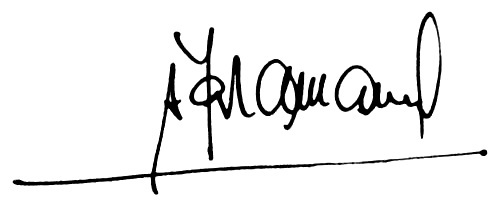
Signature of: antón avilés de taramancos